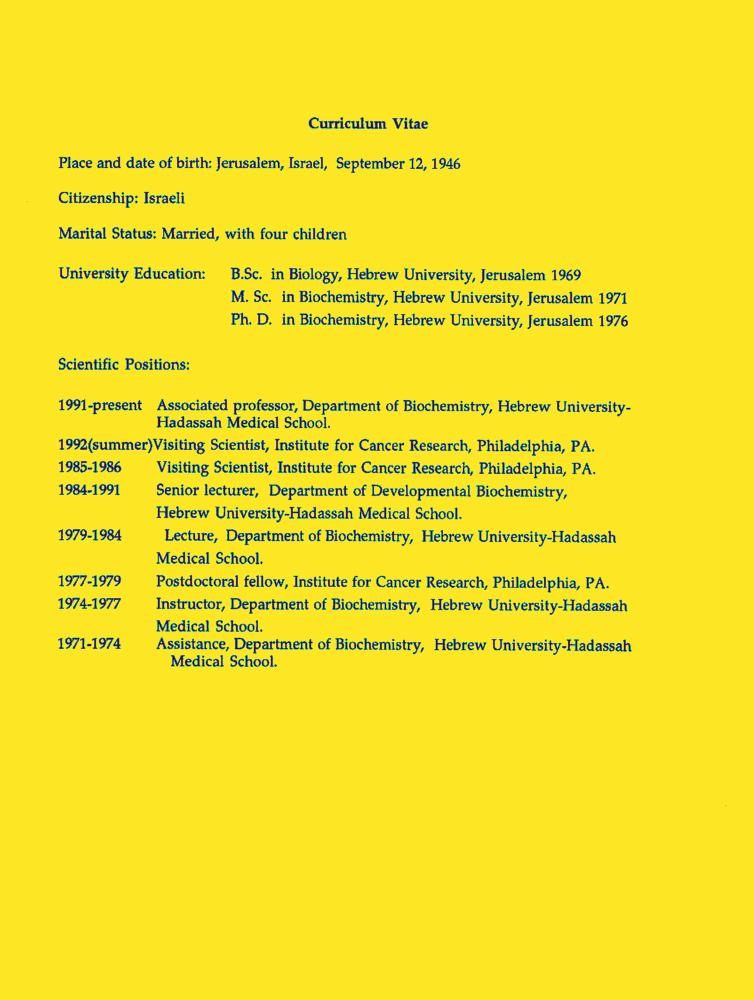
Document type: Resume-Doc